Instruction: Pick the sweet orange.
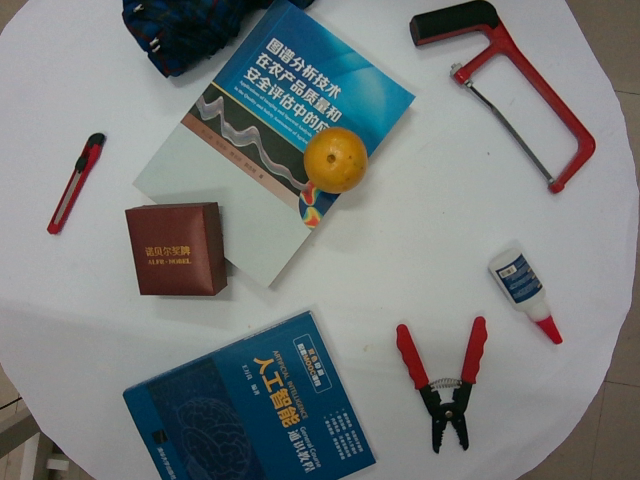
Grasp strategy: vertical